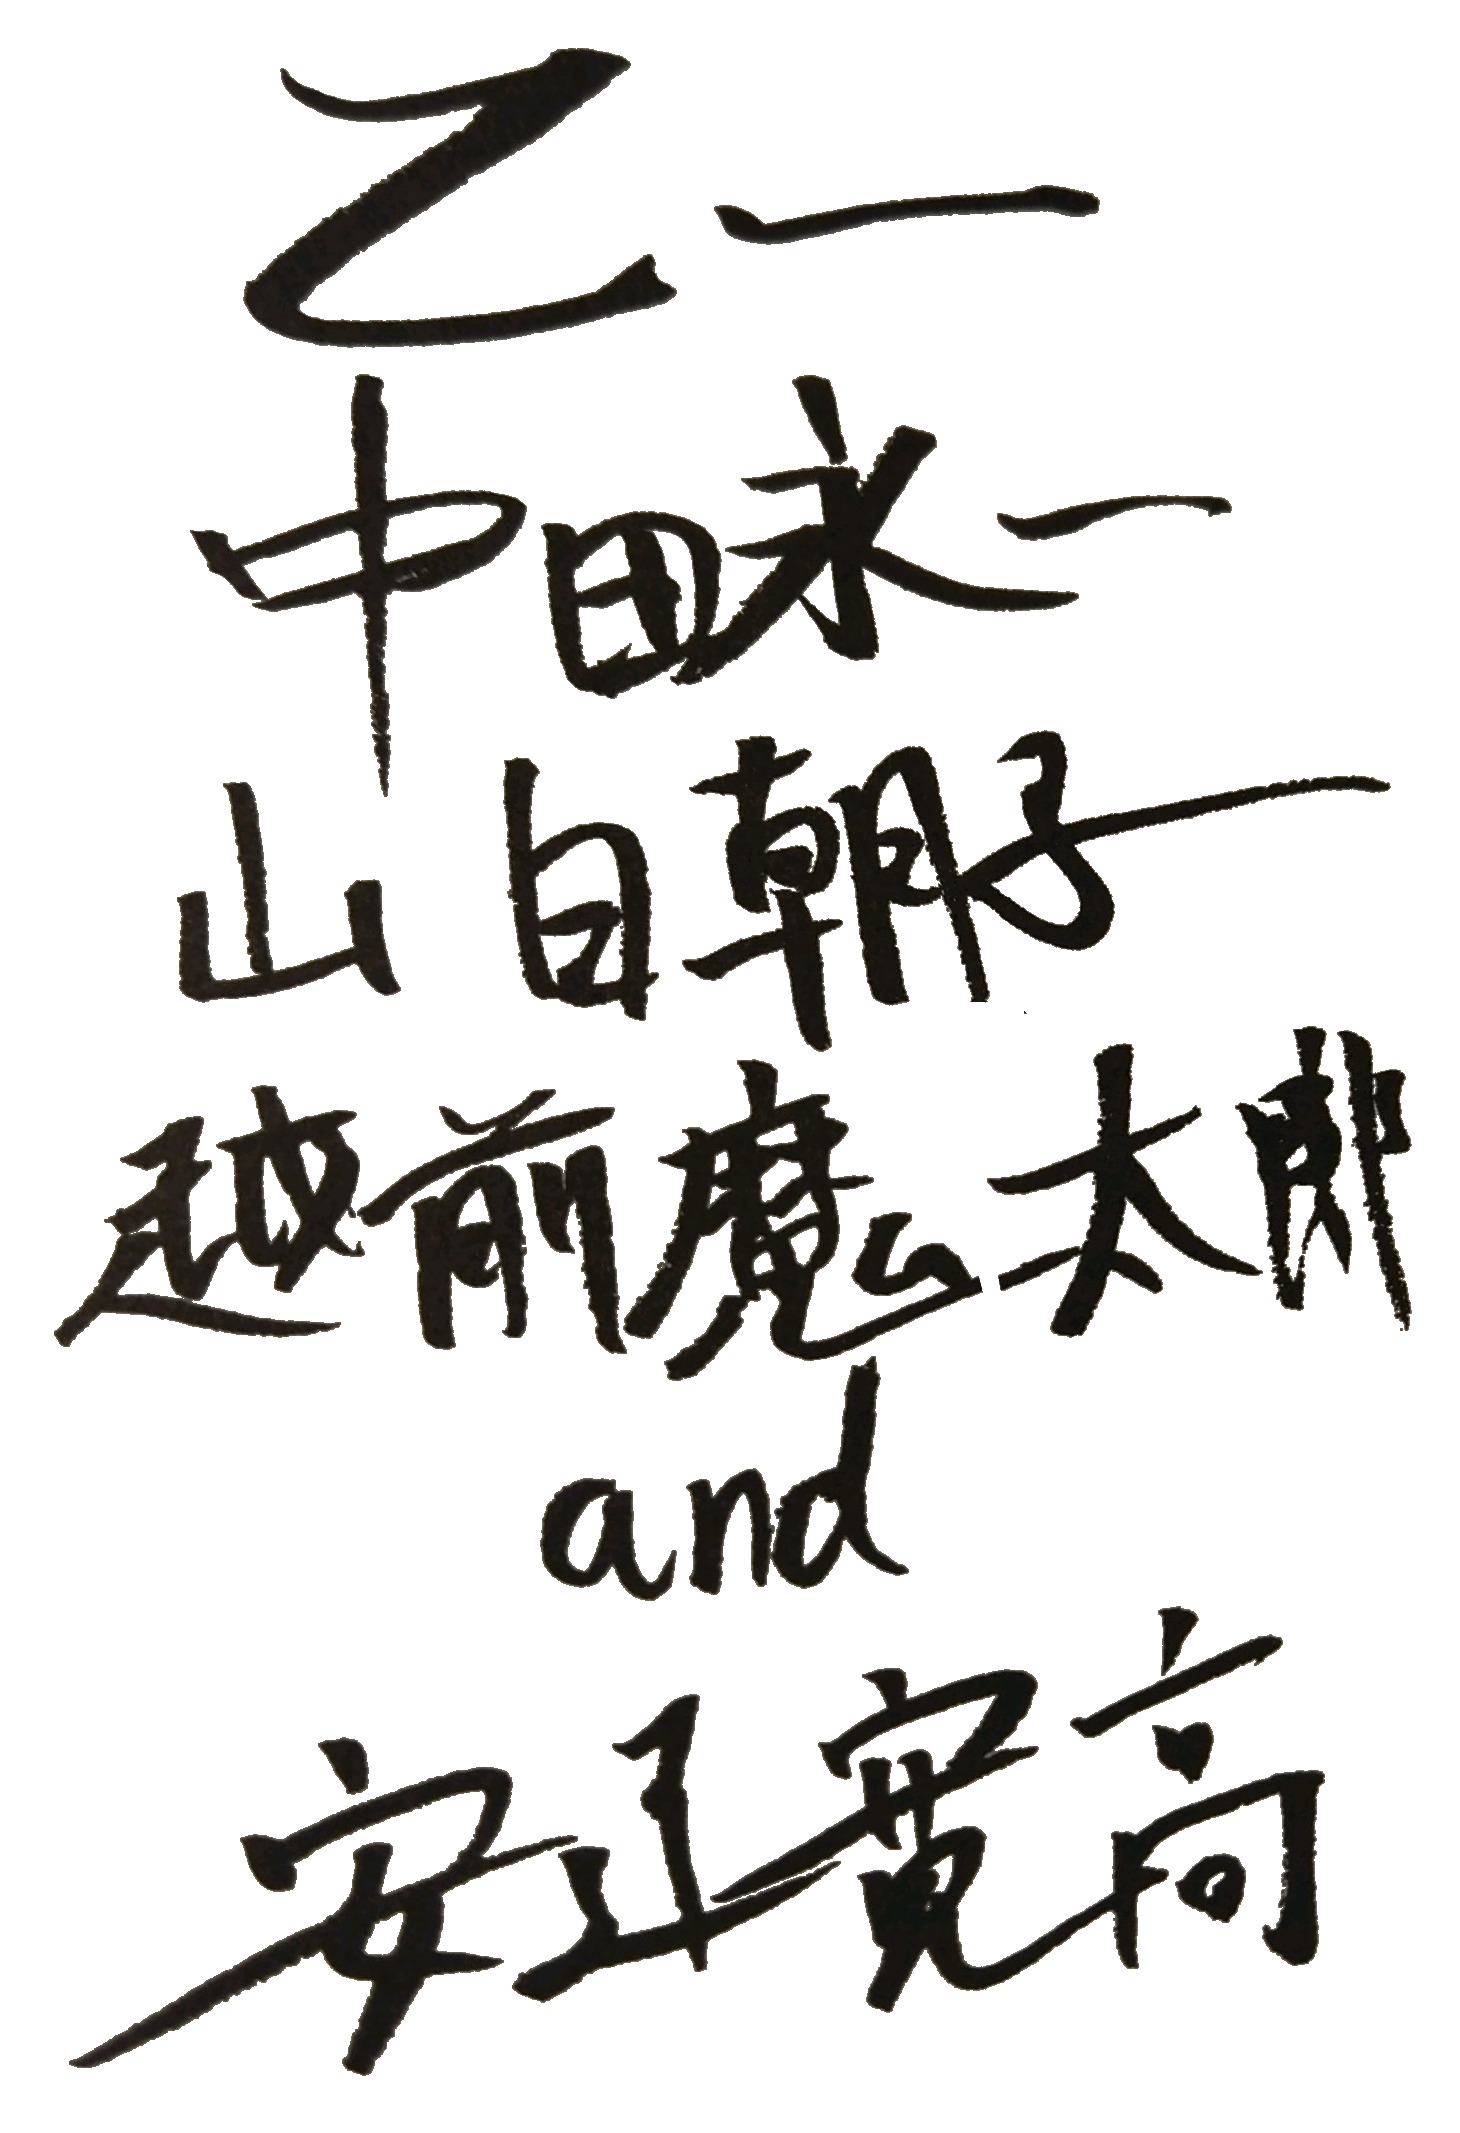
Signature of: otsuichi